Question: How is the property described in the document?
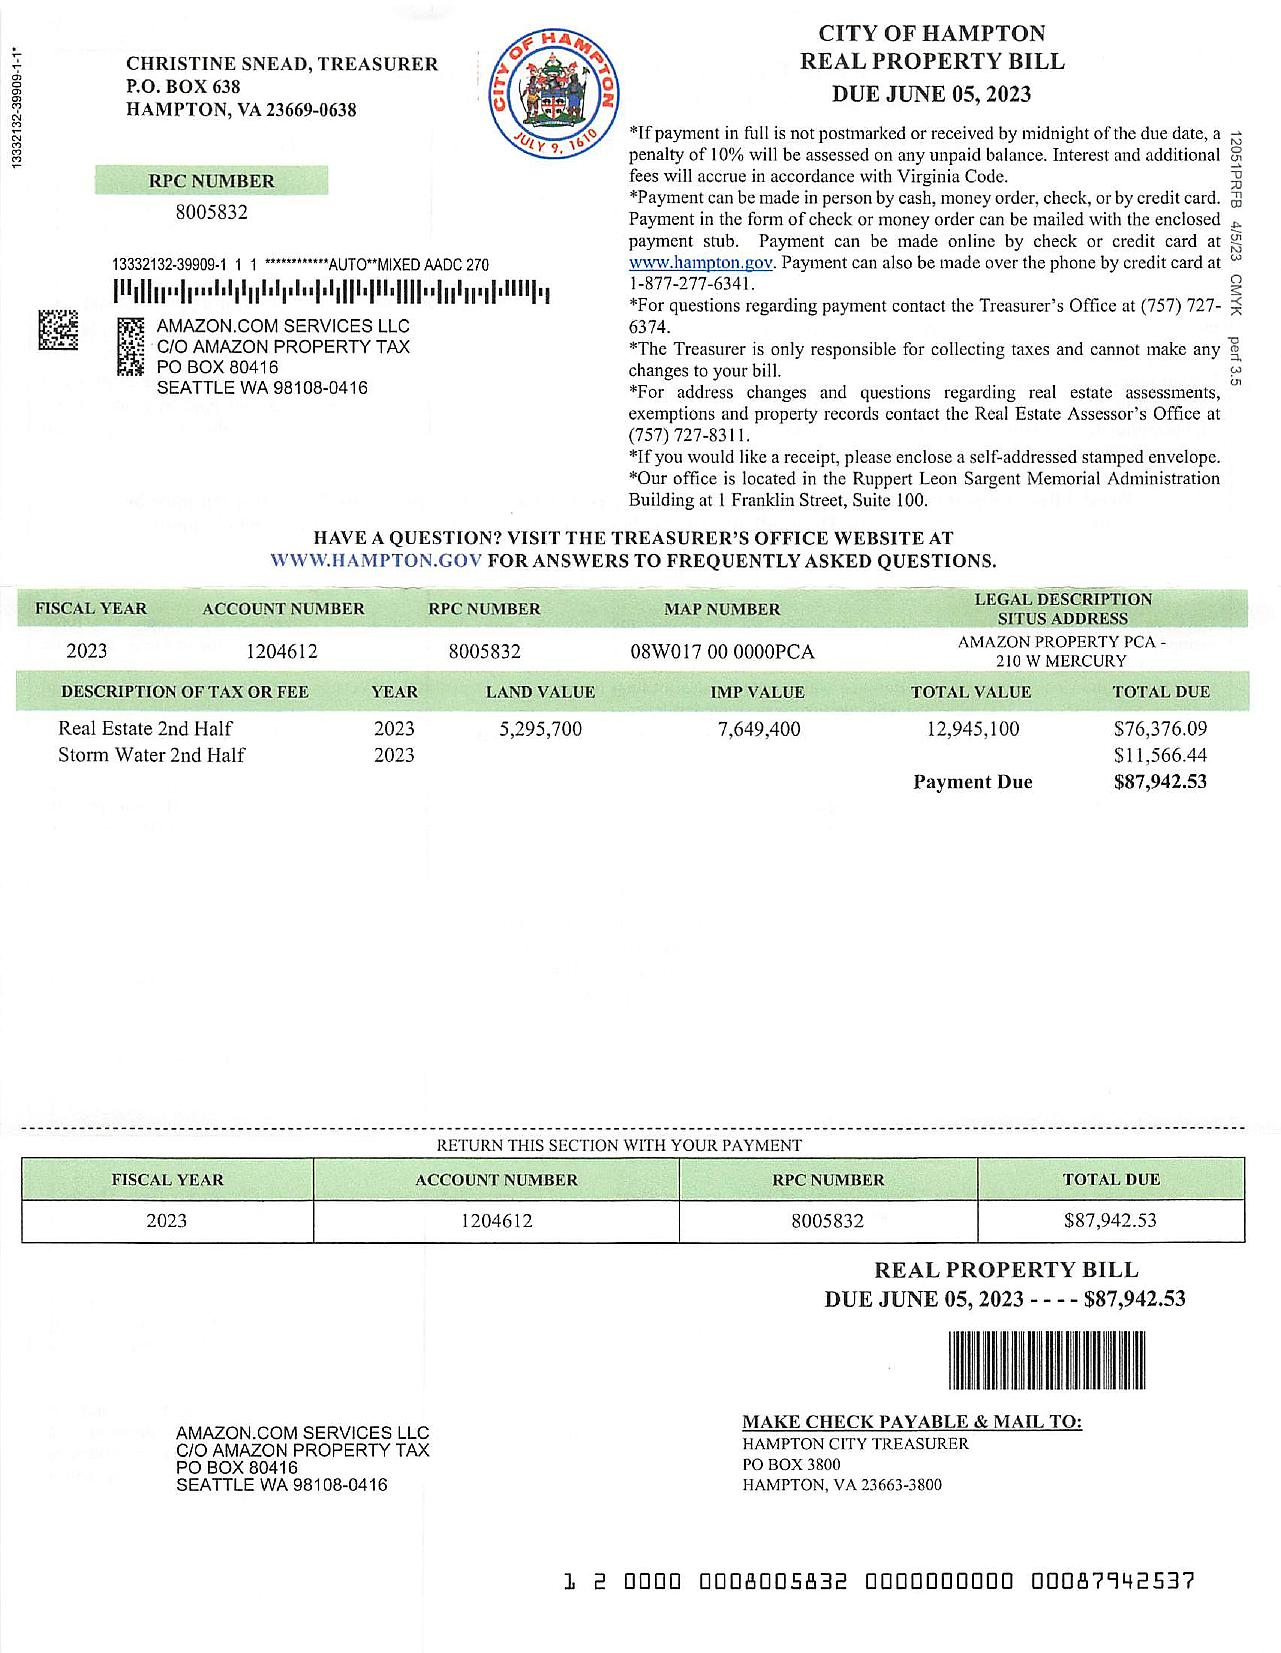
Answer: "AMAZON PROPERTY PCA - 210 W MERCURY"